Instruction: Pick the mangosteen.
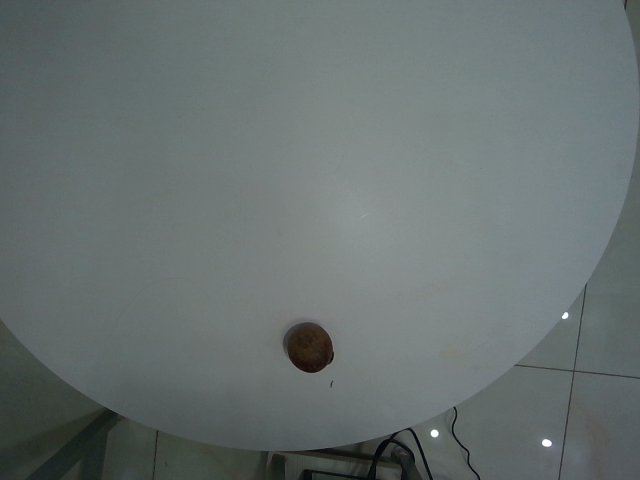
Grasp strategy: vertical